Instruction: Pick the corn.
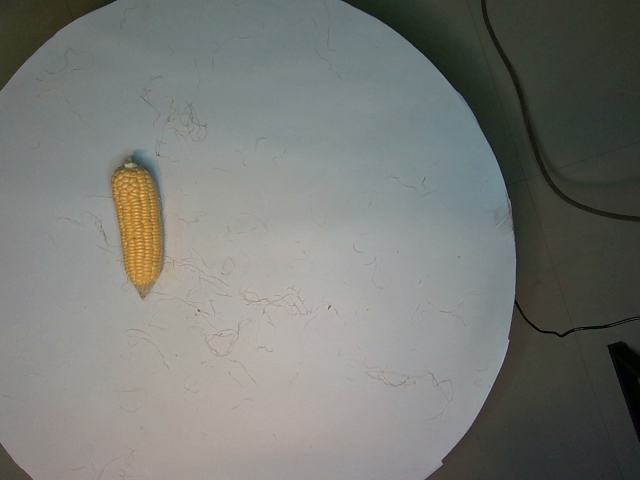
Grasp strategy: vertical